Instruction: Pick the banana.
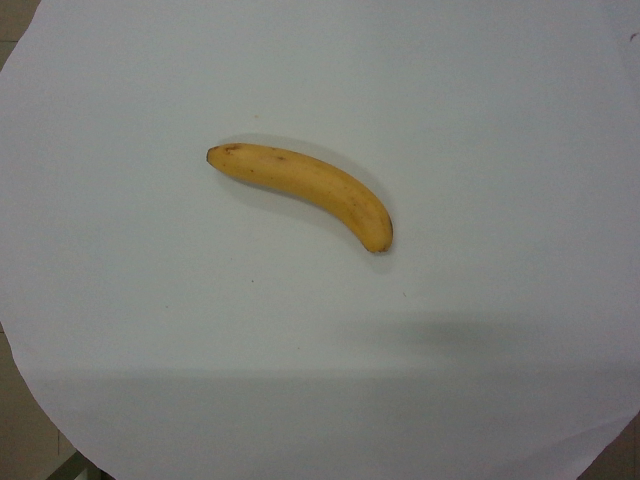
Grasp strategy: vertical